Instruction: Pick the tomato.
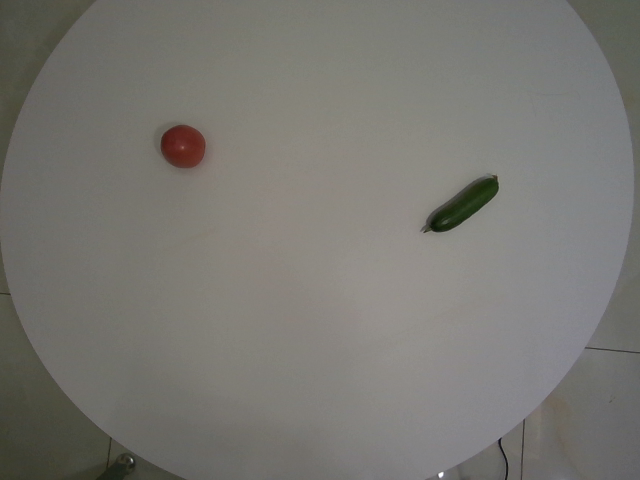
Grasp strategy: vertical